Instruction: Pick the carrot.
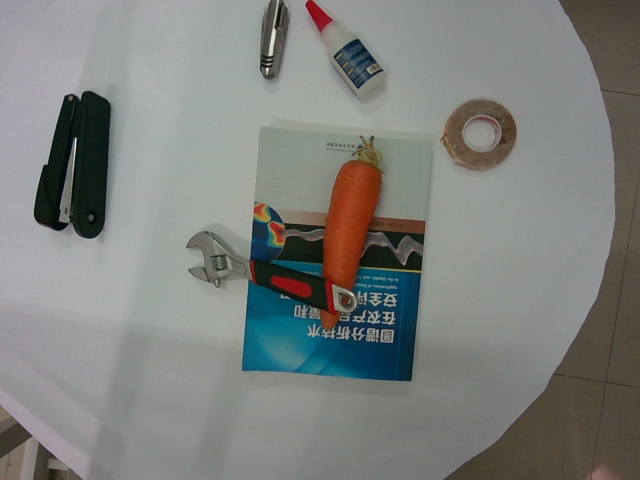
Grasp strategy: vertical